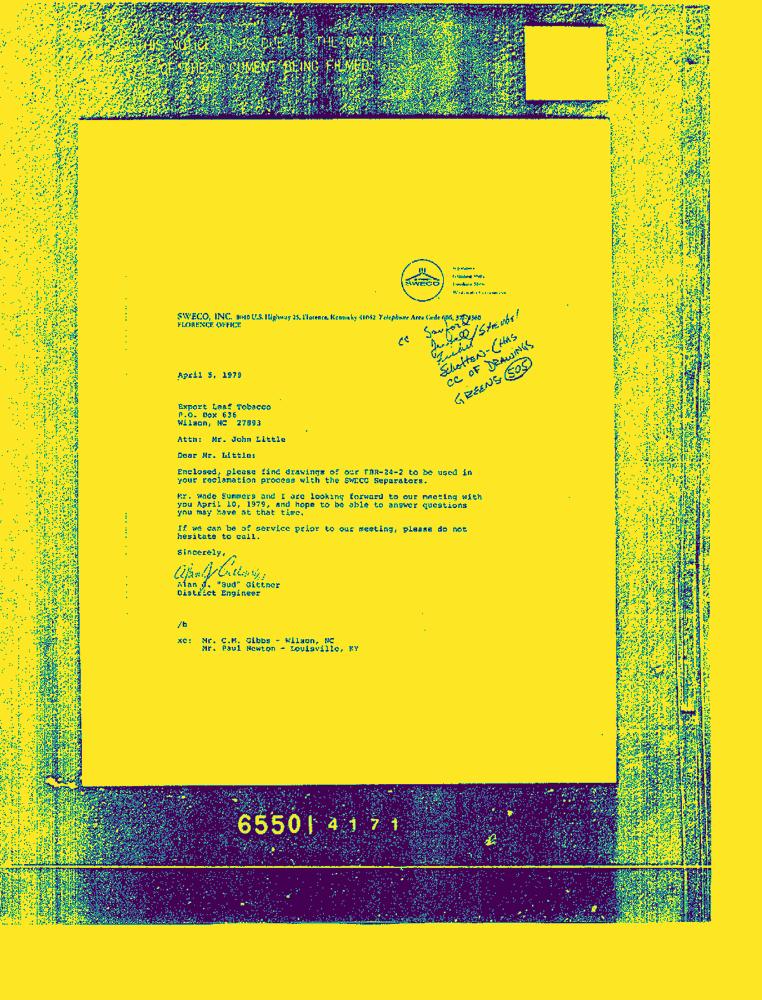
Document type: Letter-Doc